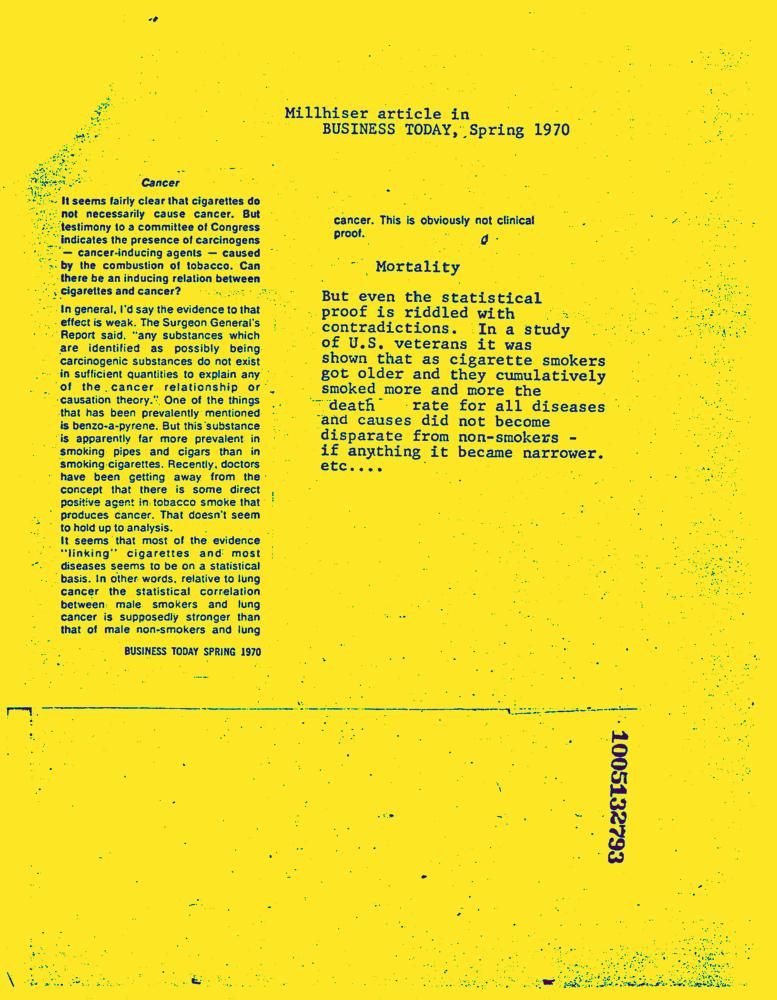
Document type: News-Article